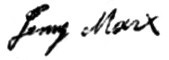
Signature of: jenny longuet